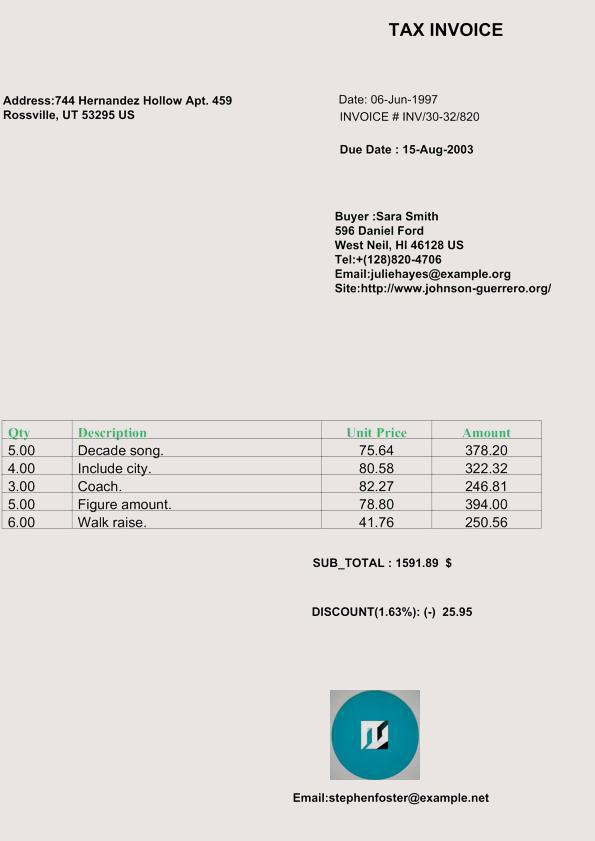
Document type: Invoice